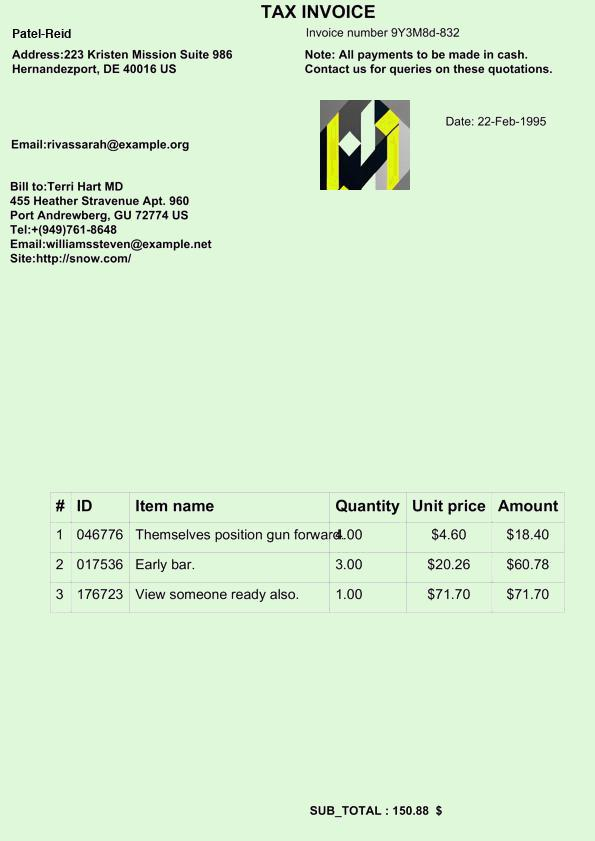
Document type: Invoice